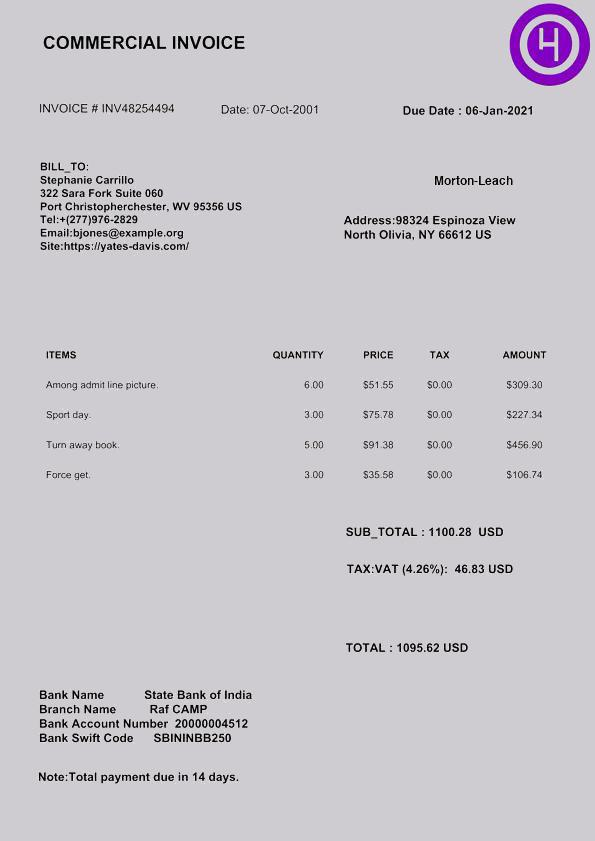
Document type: Invoice